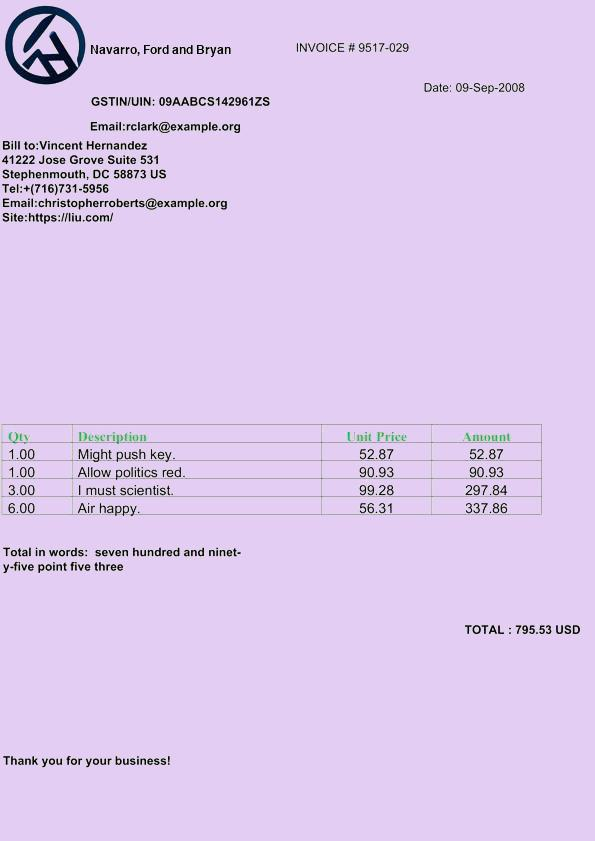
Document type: Invoice